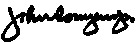
Signature of: john conyers